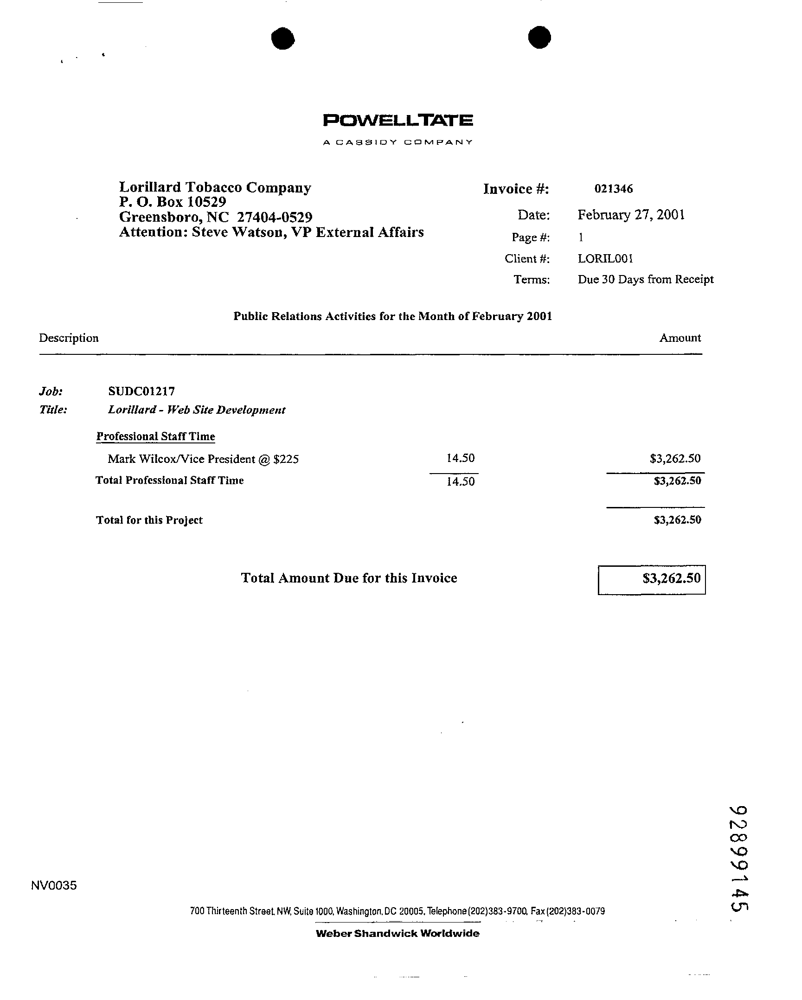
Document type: Invoice